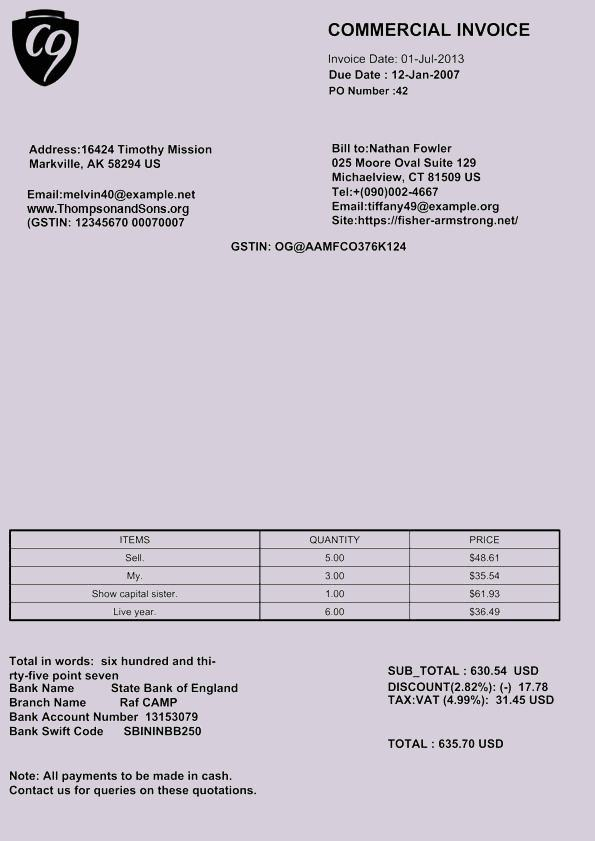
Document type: Invoice